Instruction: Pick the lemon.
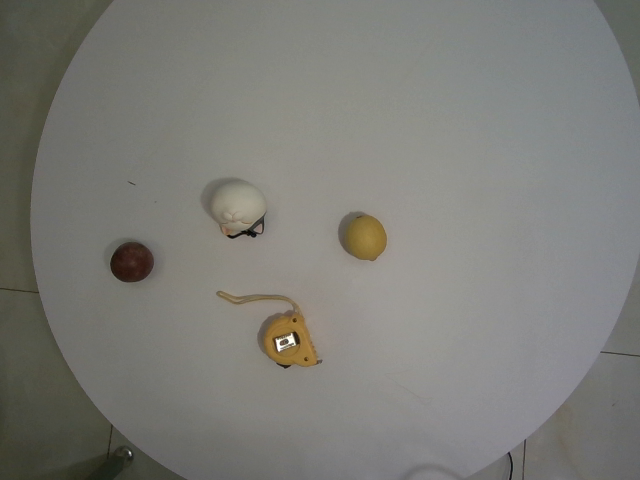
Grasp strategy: vertical